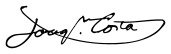
Signature of: joaquín costa